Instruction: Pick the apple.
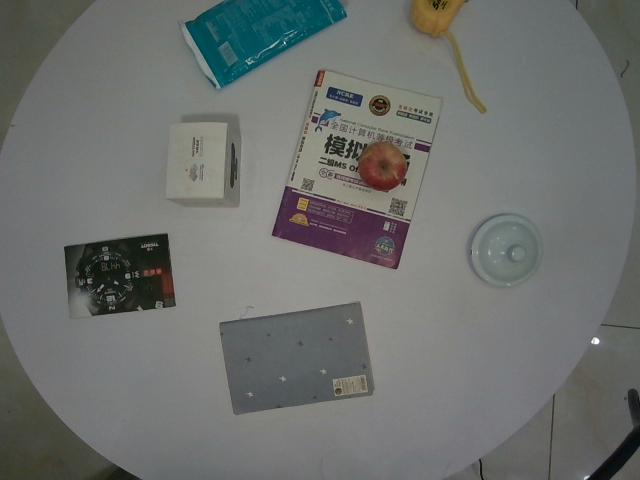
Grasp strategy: vertical